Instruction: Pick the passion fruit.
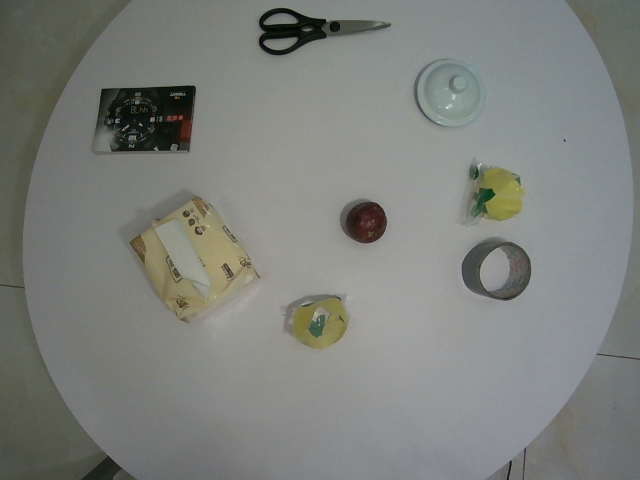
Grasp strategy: vertical